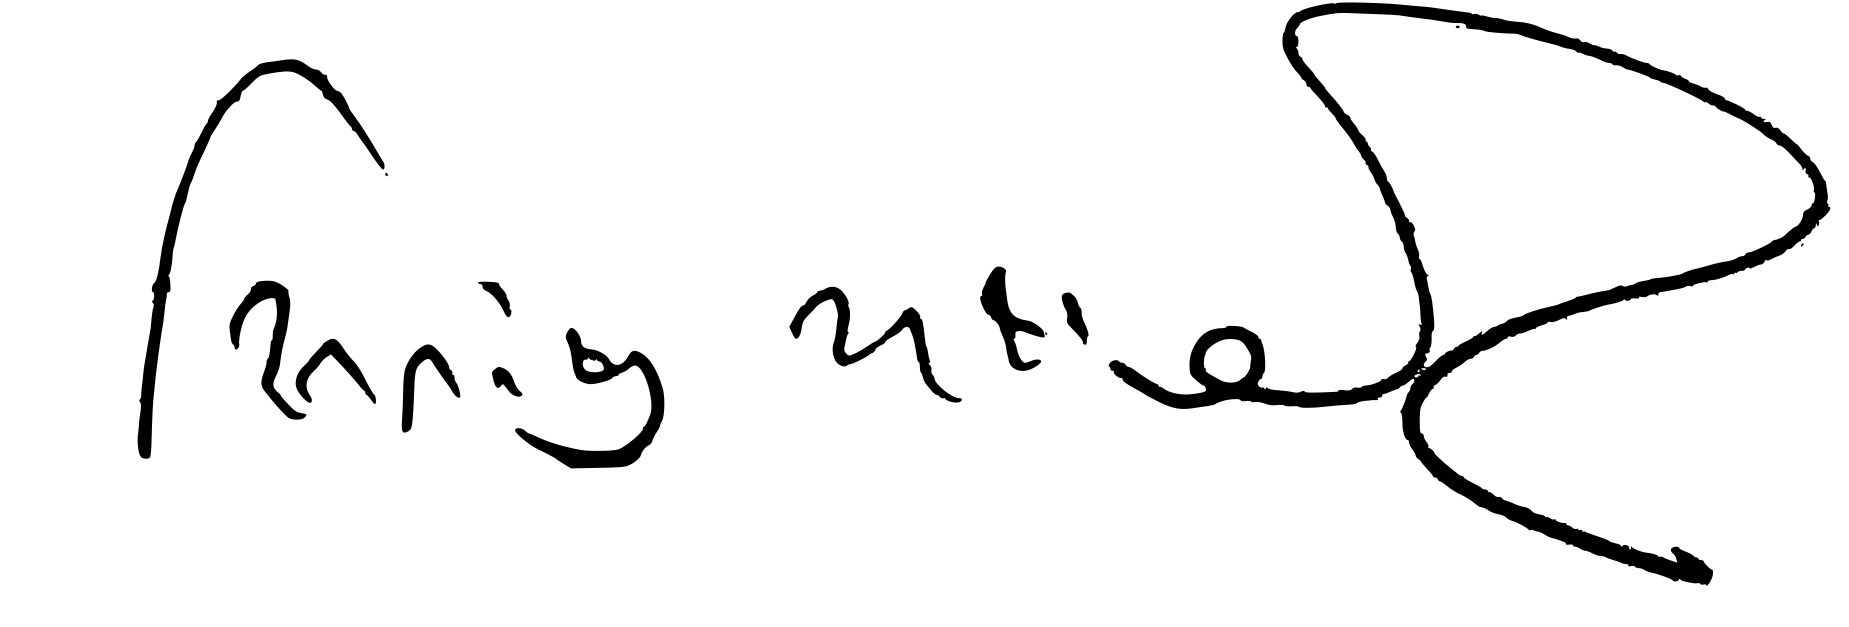
Signature of: sitanshu yashaschandra